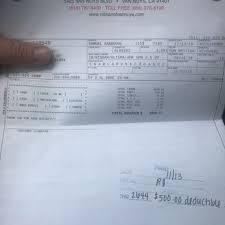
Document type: Invoice